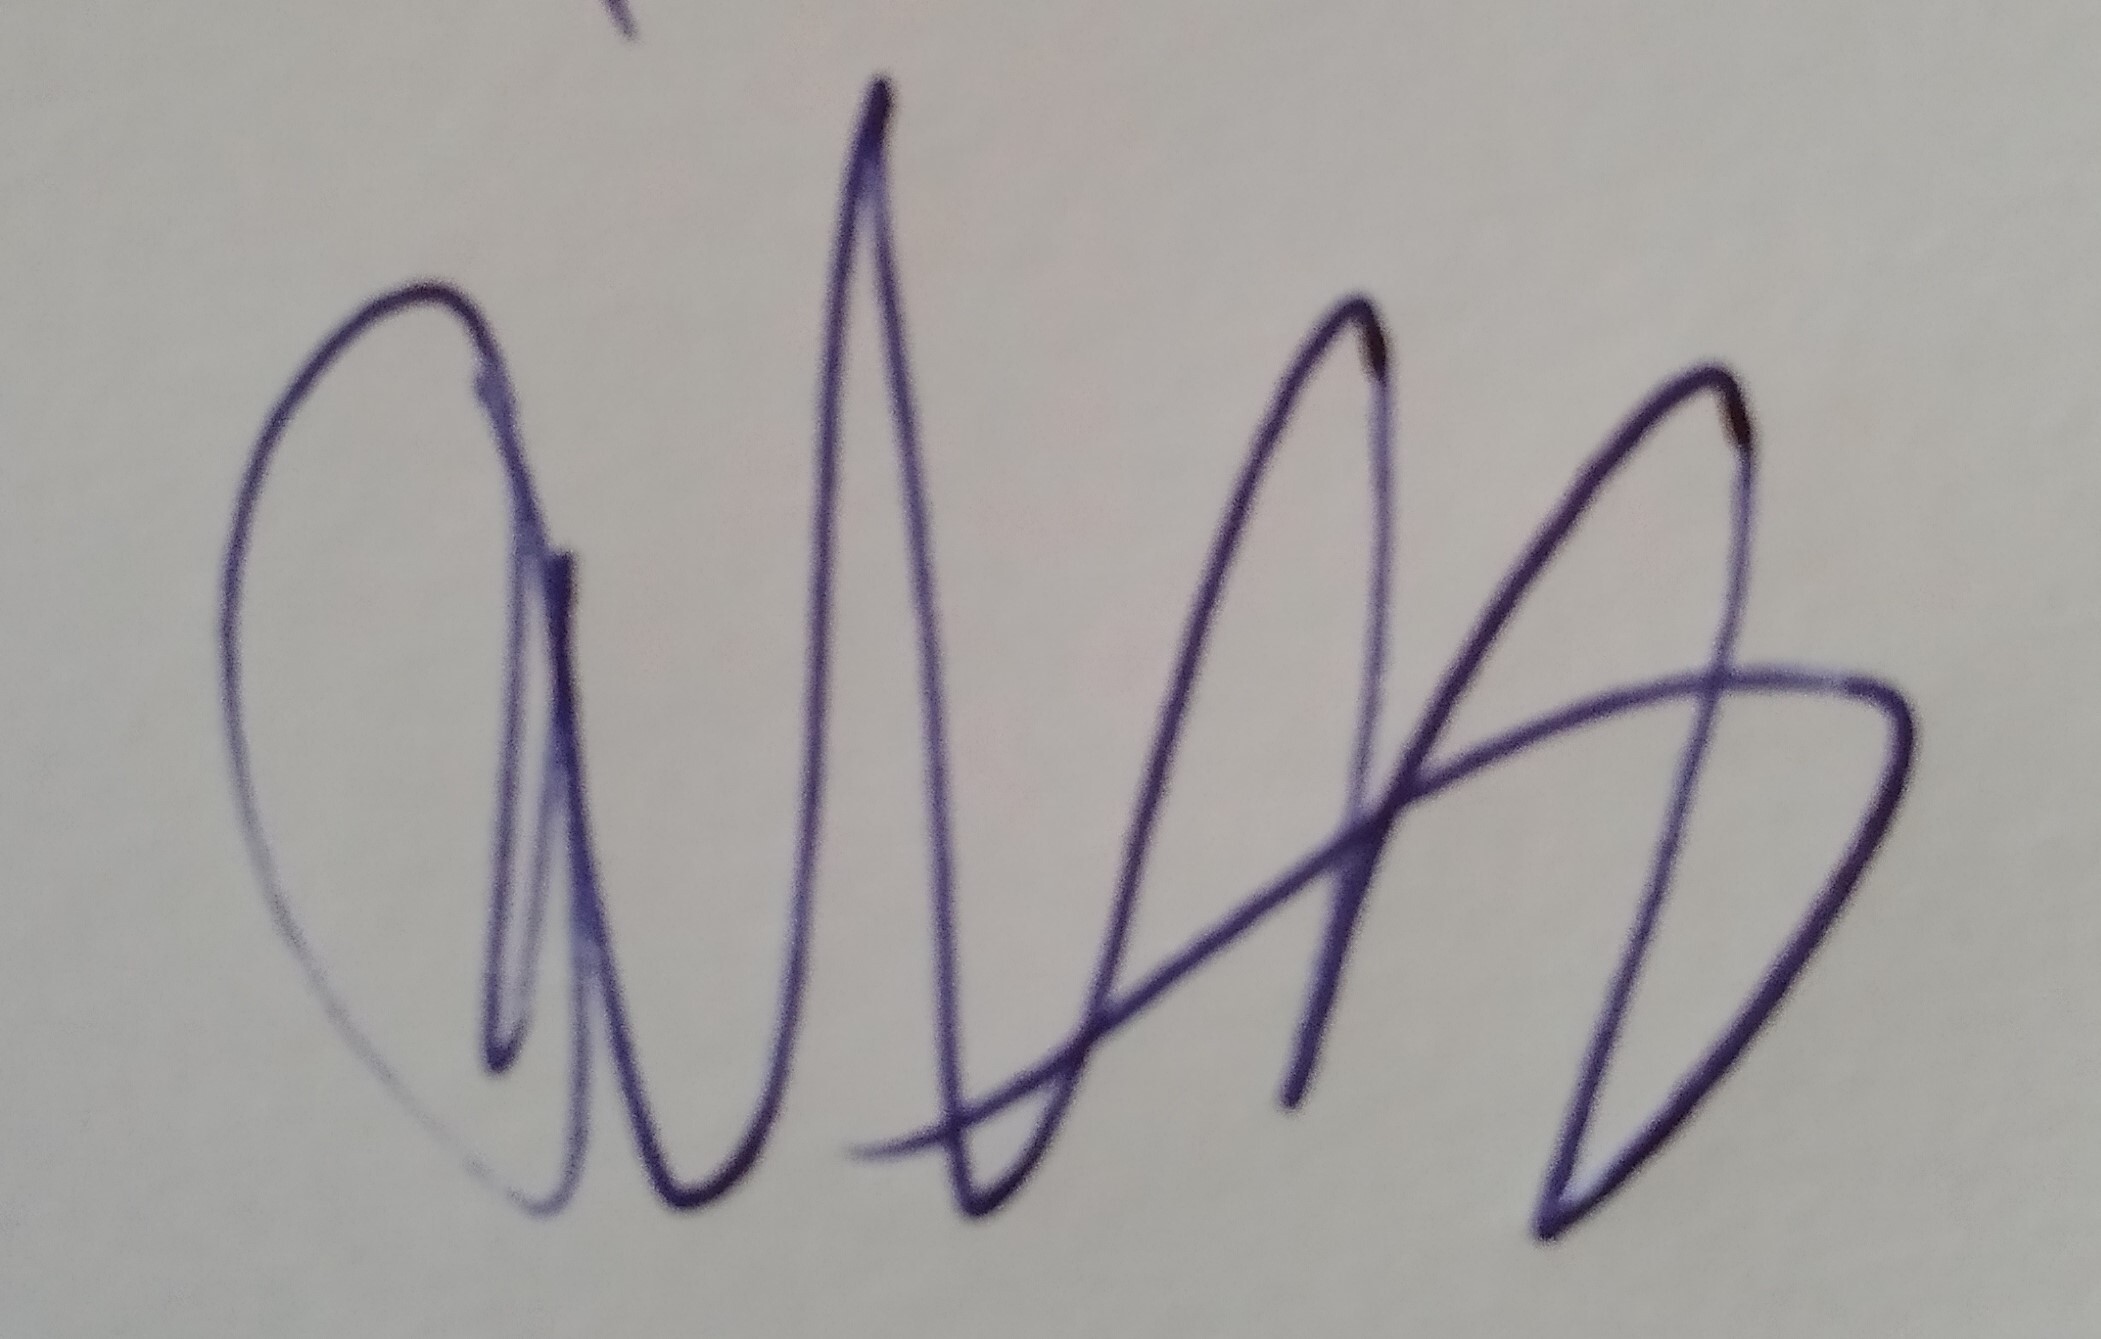
Signature of: đuro blažeka